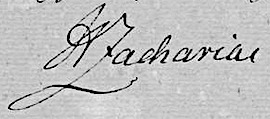
Signature of: heinrich albert zachariä